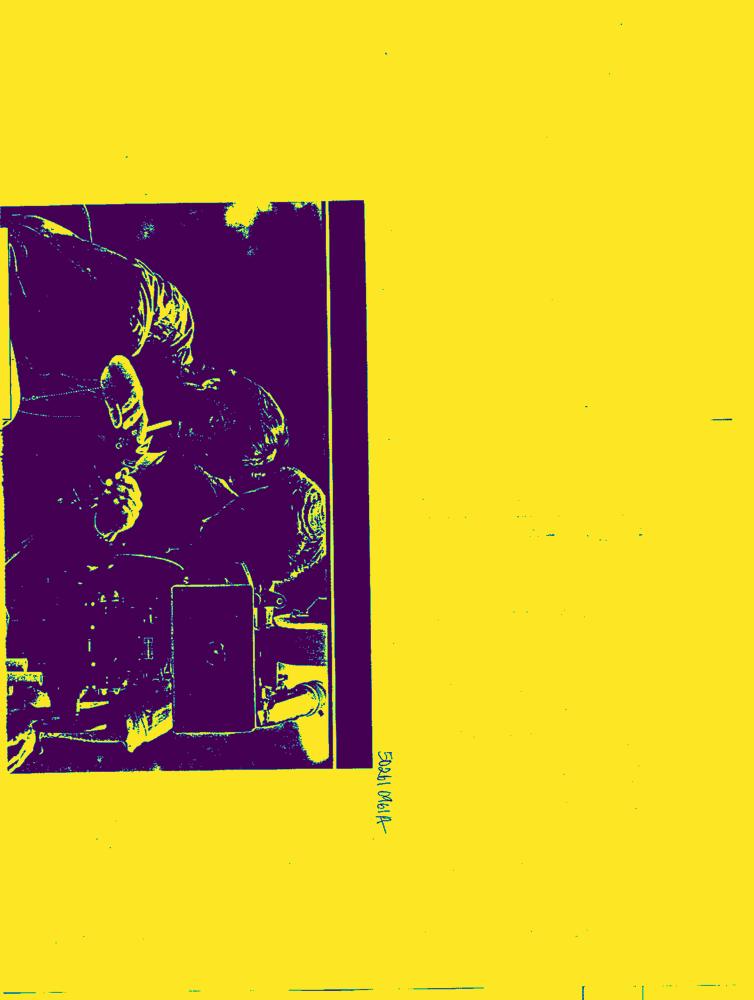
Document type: AD